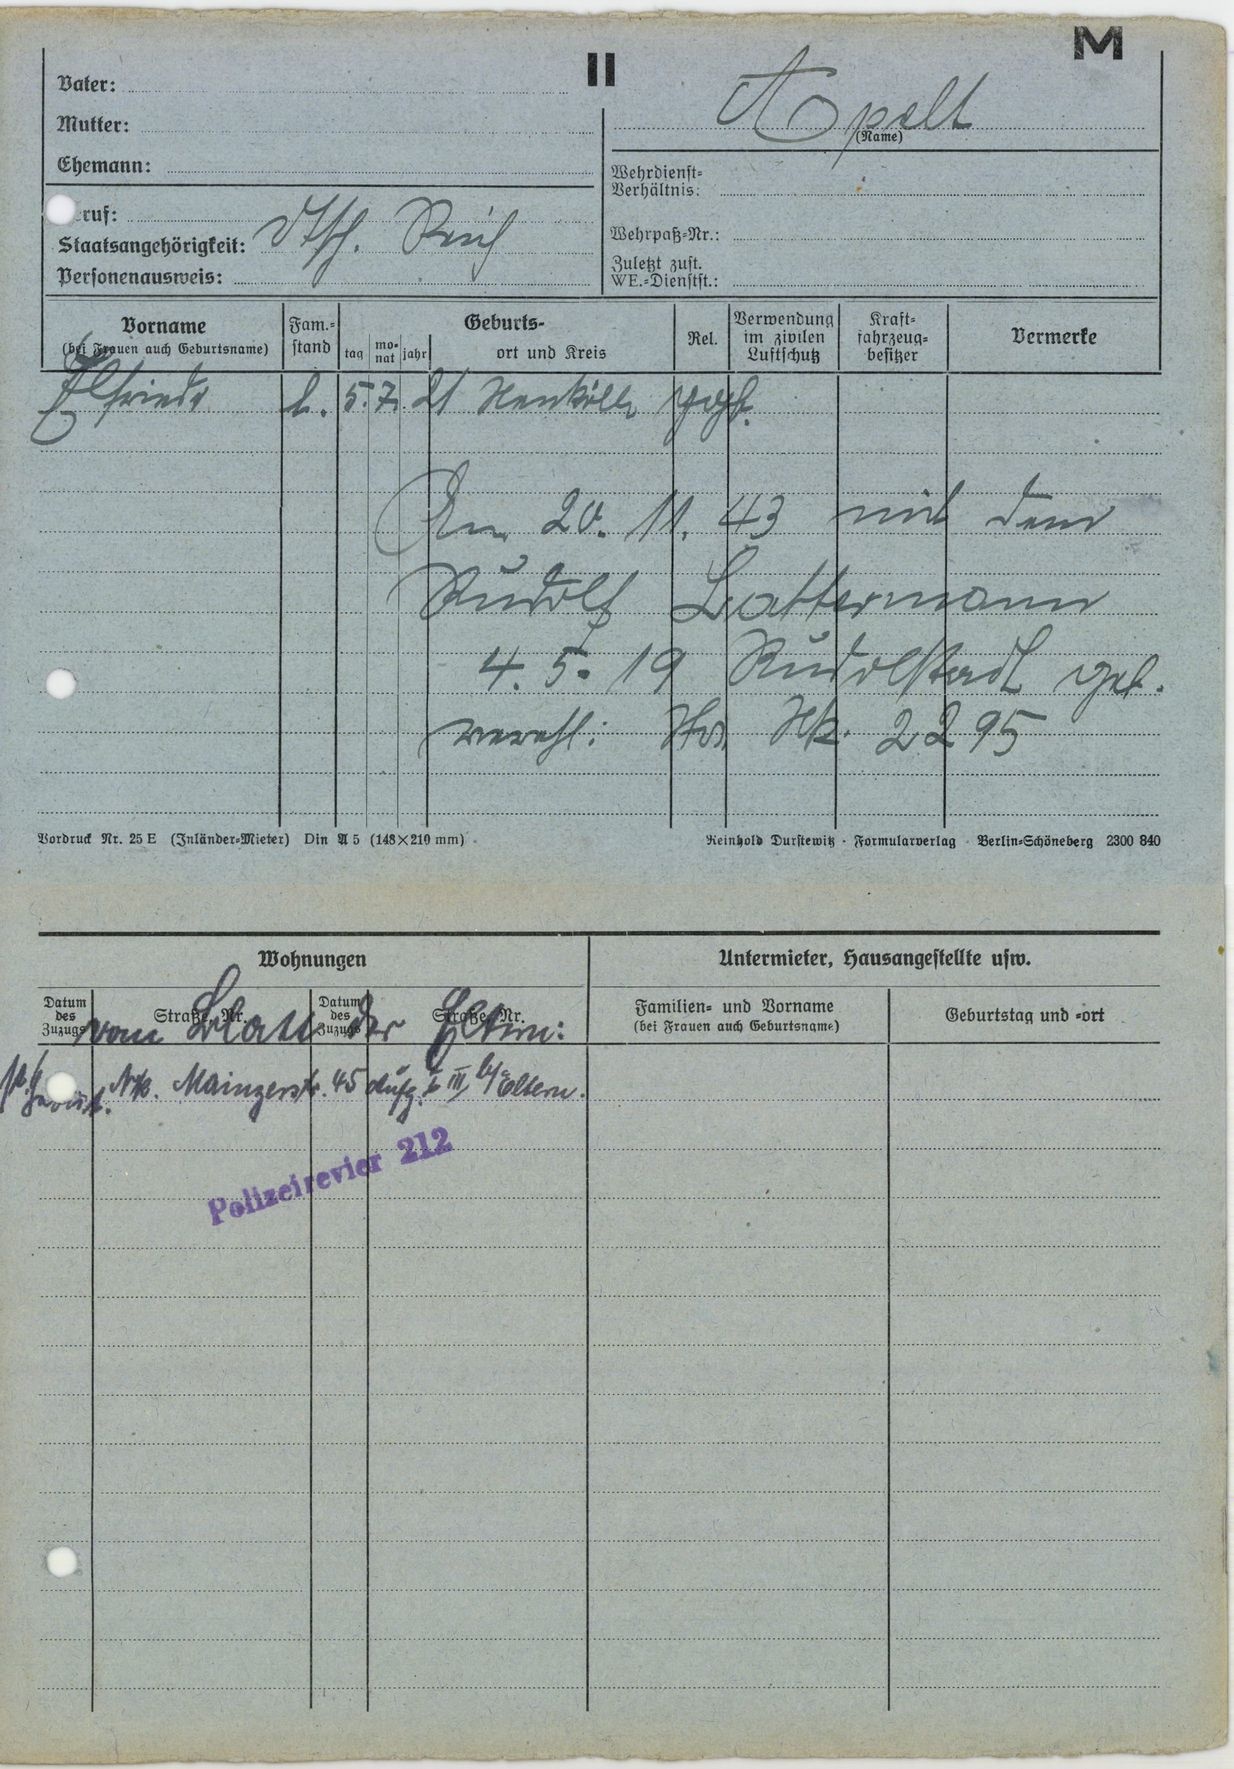
Apelt